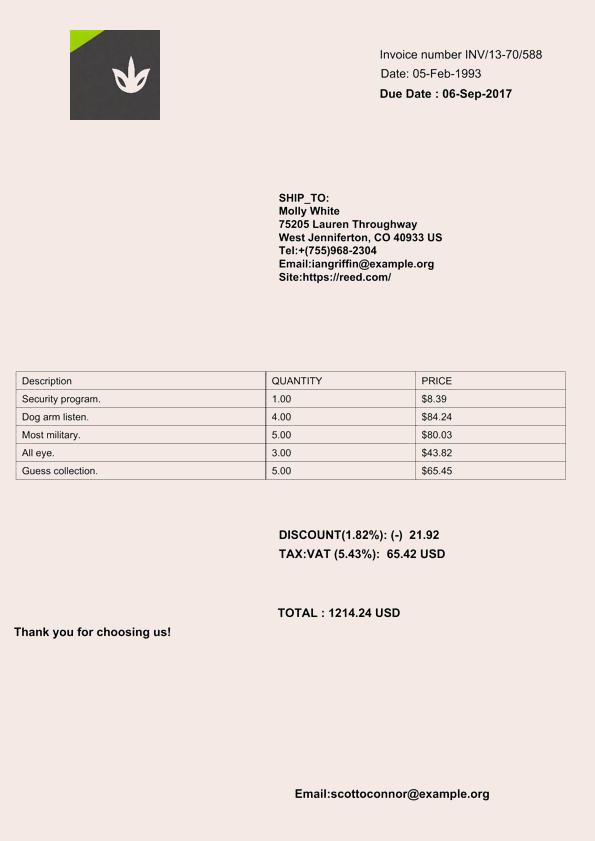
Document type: Invoice